Question: In what way does the history help explain the case?
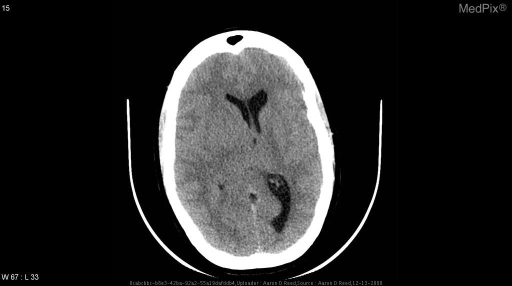
Answer: The patient's history of The patient is a 50 y/o caucasian female in otherwise good health that complains of frequent headaches over the last 3 months that wake her from sleep at night and are present when she wakes in the morning. Sometimes accompanied by nausea and vomiting is key in understanding the case.